Question: What was observed in the imaging?
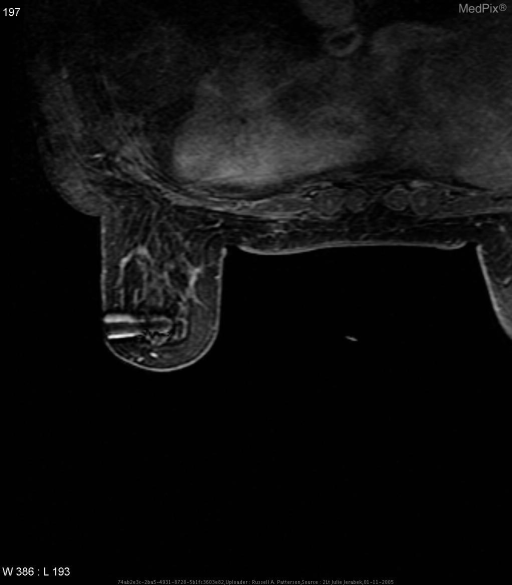
Answer: The imaging shows Image Findings: Breast MRI showed spiculated enhancing mass in anterior 1/3 of Left breast. MRI with biopsy needle obscuring lesion.